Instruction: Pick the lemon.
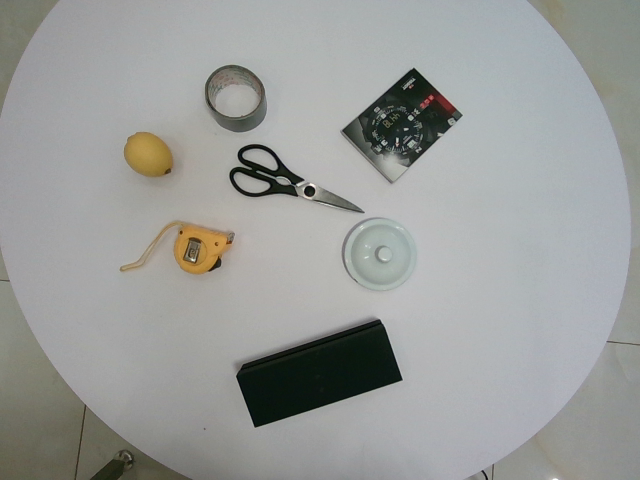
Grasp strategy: vertical